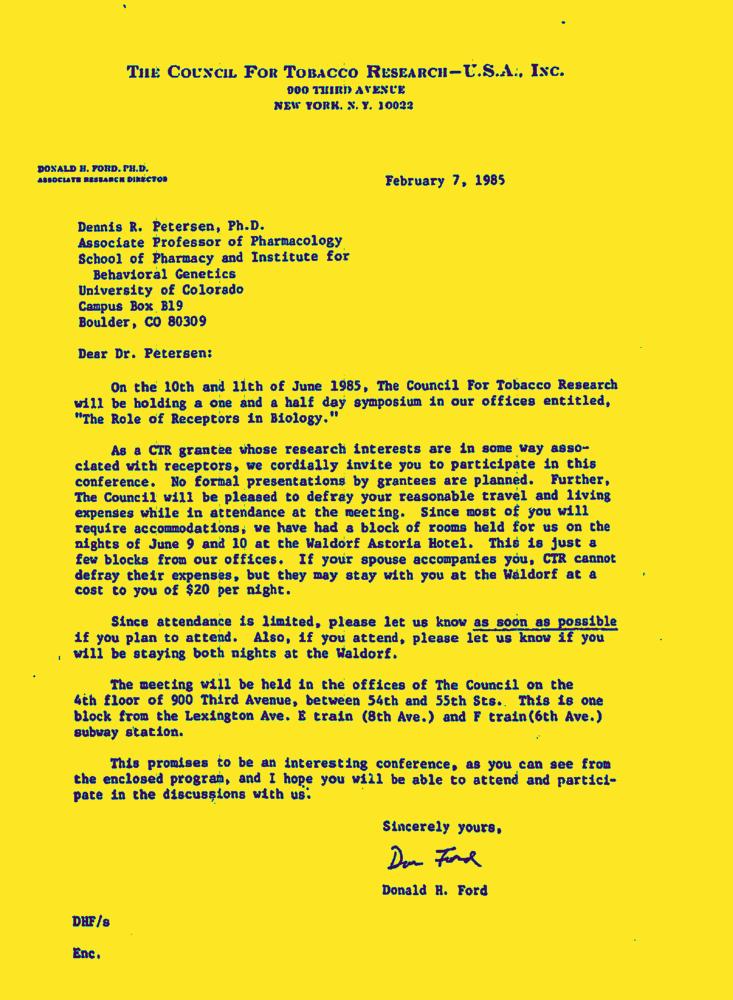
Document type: Letter-Doc